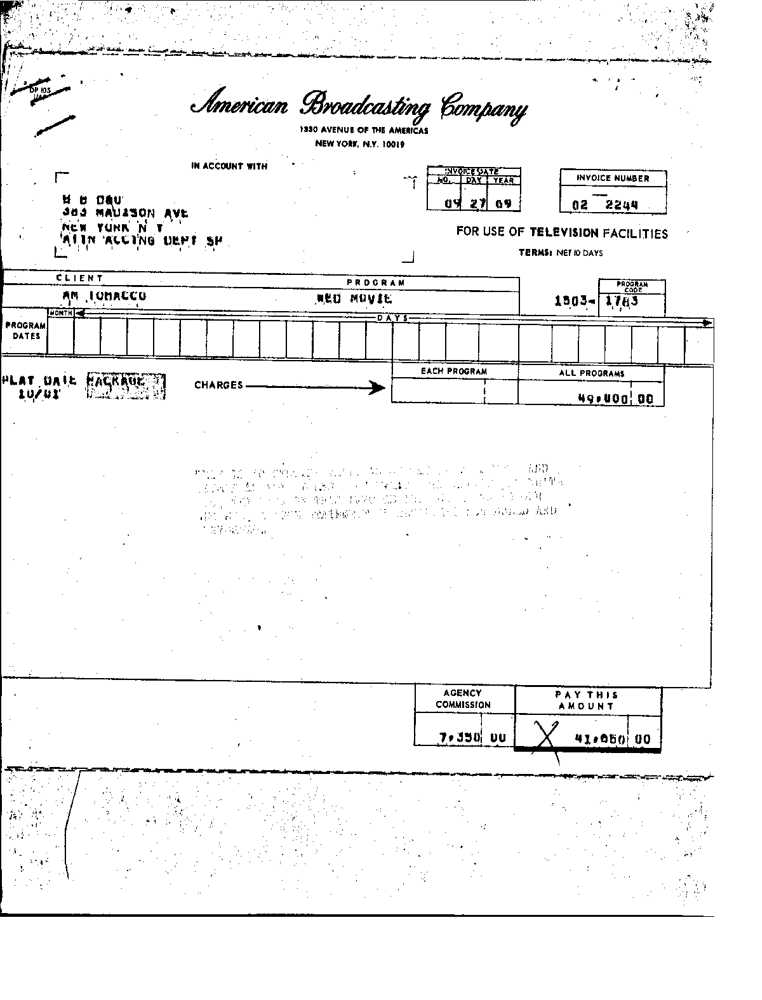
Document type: Invoice